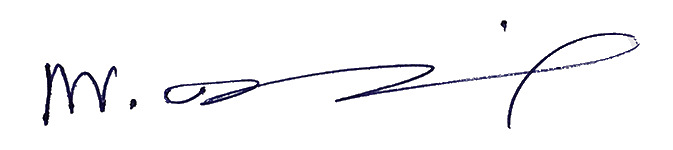
Signature of: perumal murugan